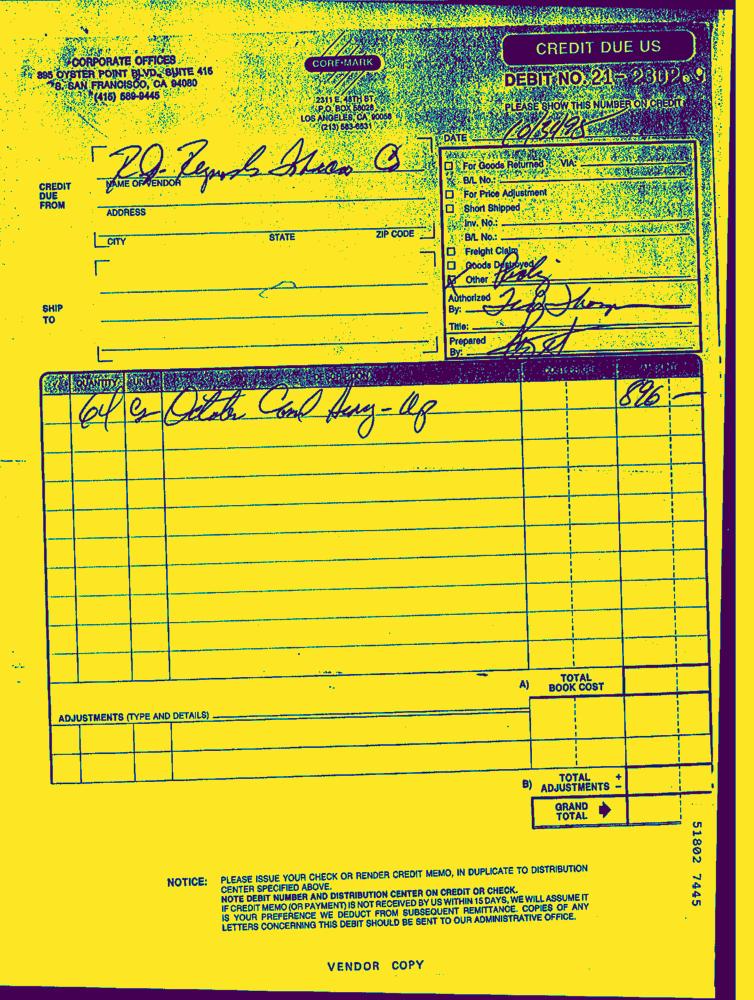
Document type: Invoice-Doc